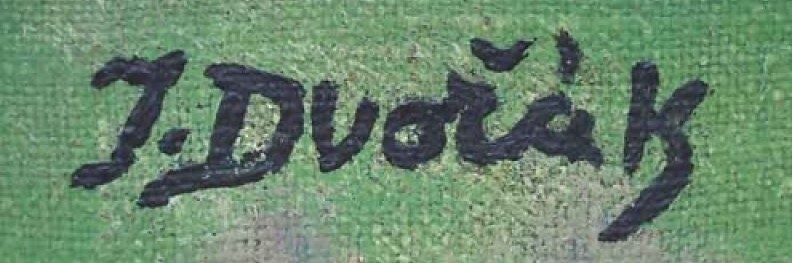
Signature of: josef dvořák